Question: Can you provide the account number mentioned in the document?
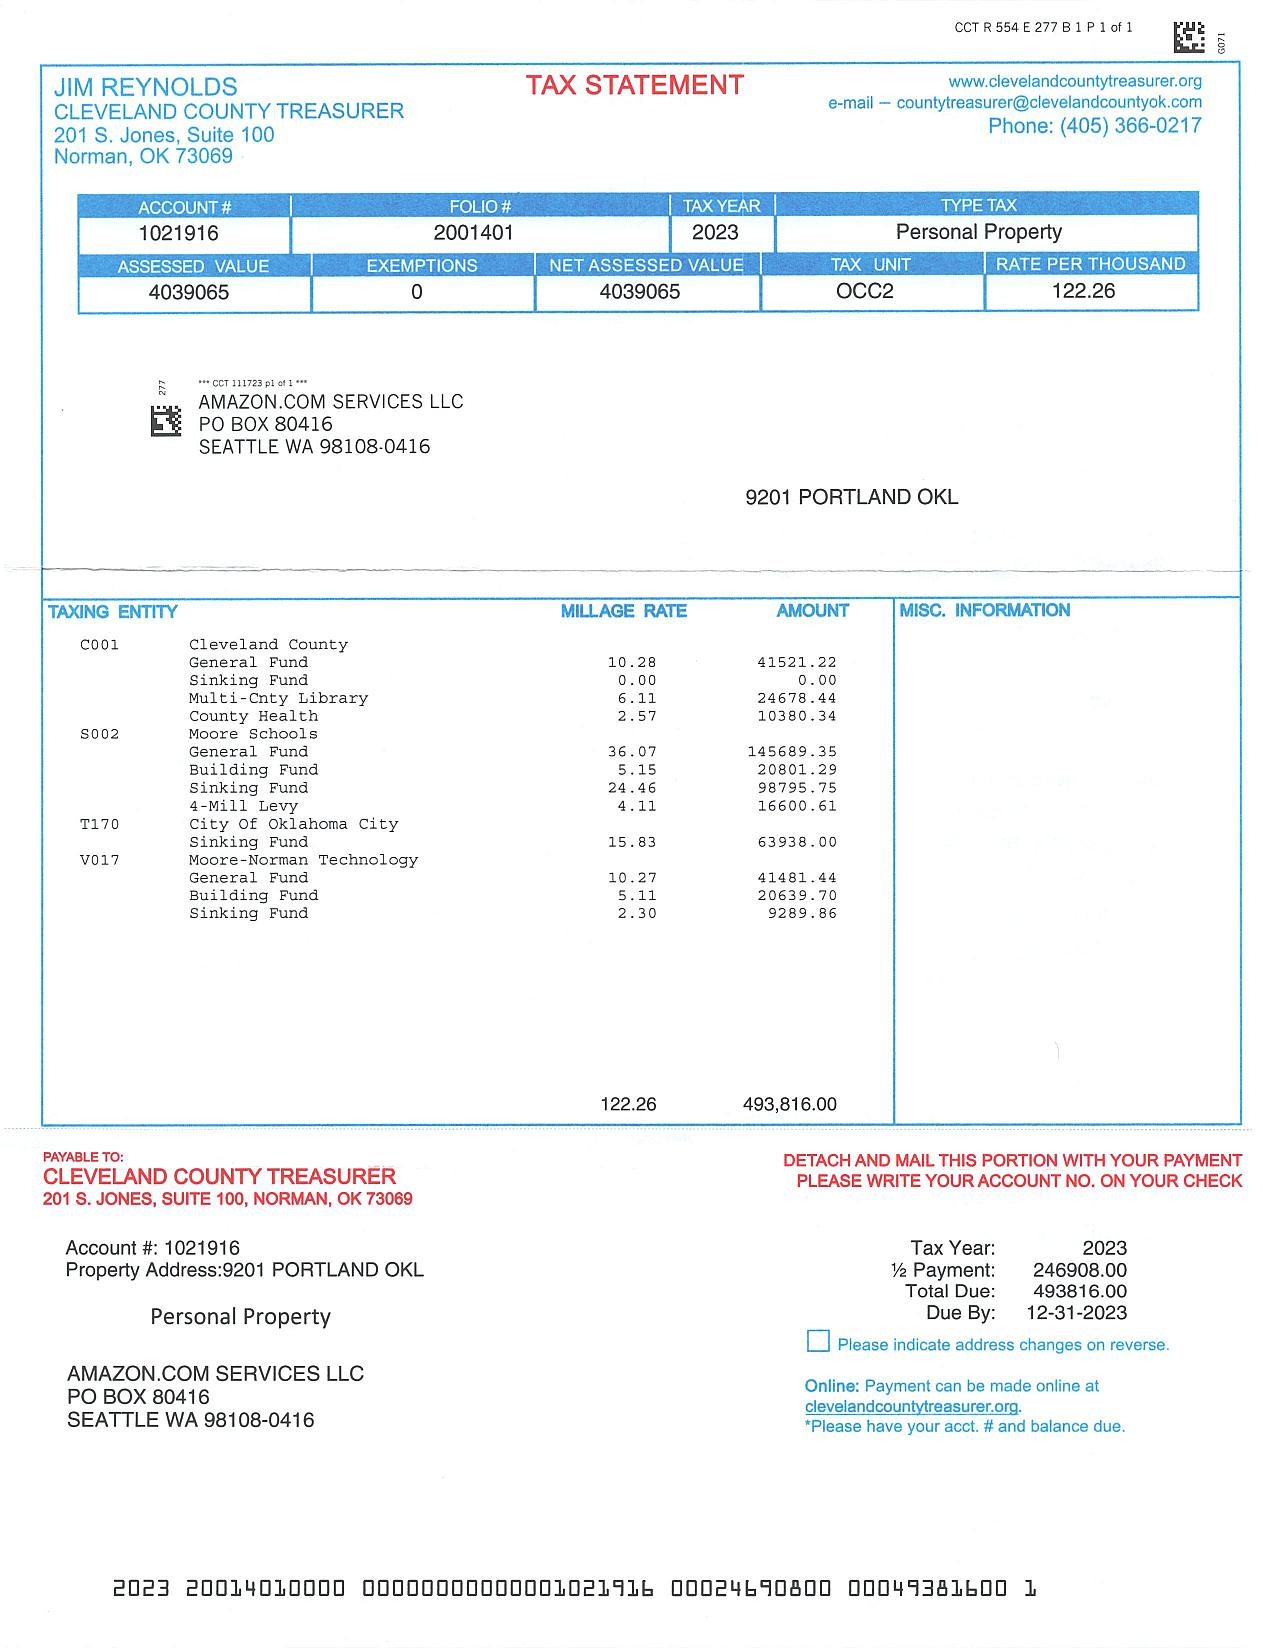
Answer: "1021916"